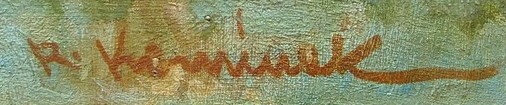
Signature of: rudolf komínek